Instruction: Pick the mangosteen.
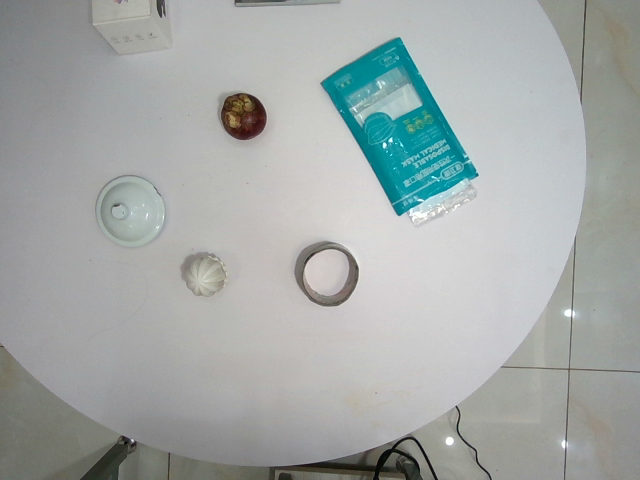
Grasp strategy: vertical